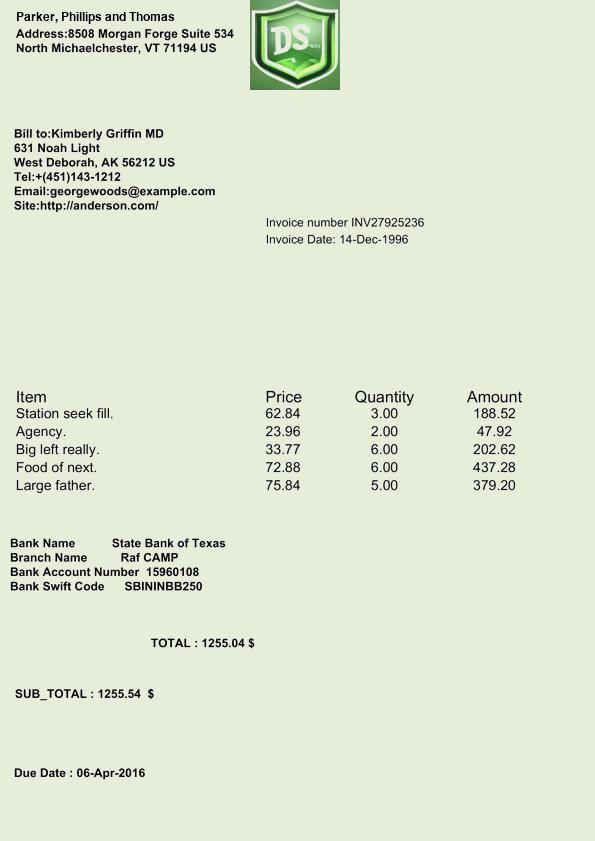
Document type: Invoice